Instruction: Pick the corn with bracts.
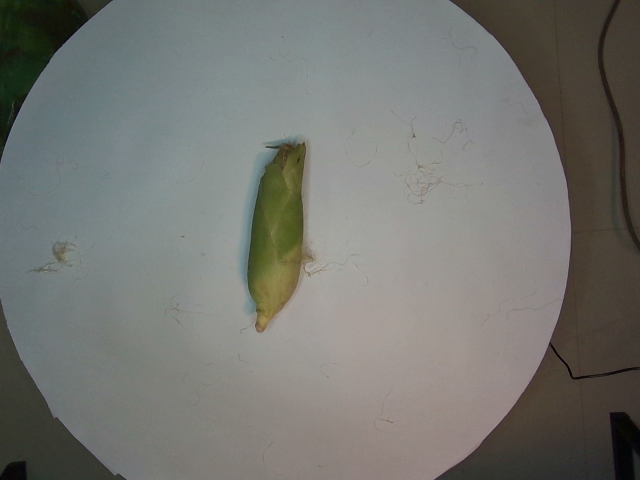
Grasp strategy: vertical